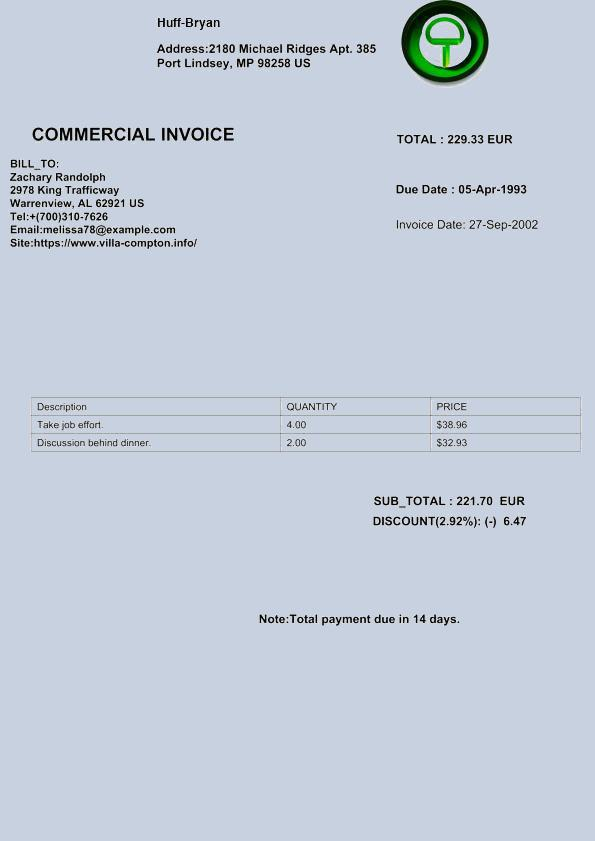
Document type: Invoice